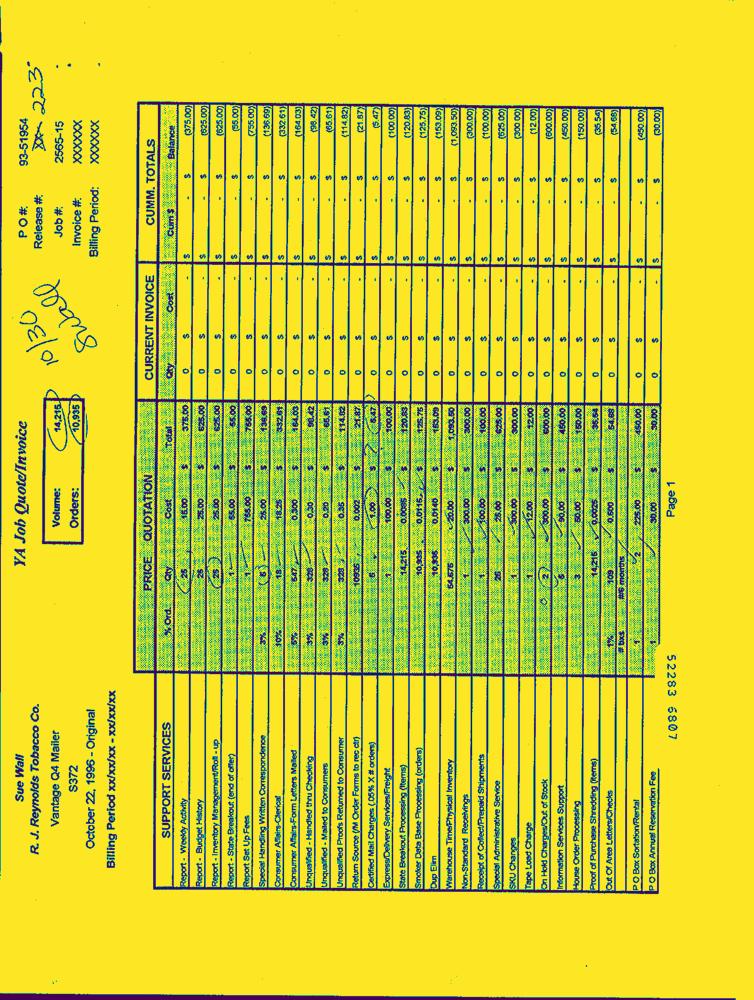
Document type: Invoice-Doc